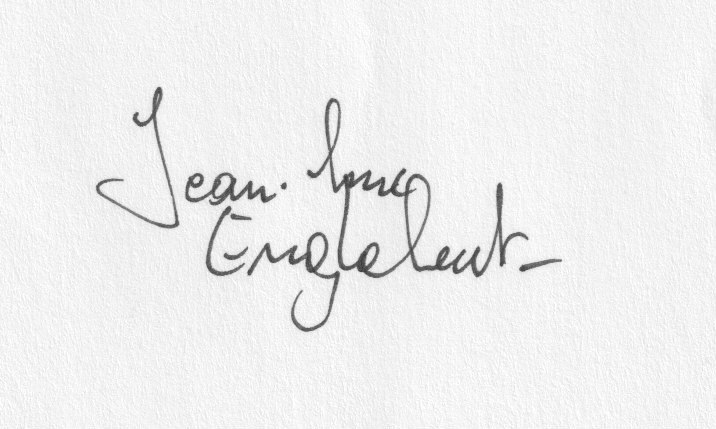
Signature of: jean luc englebert